Question: What is the potential diagnosis?
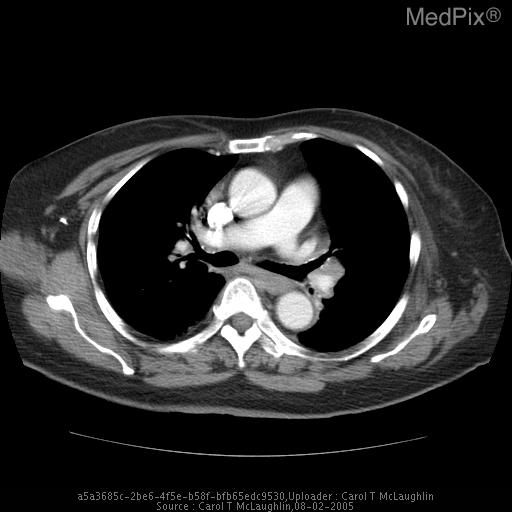
Answer: The possible diagnosis includes Lymphoma (highly likely)
Infection (less likely)
Sarcoidosis (much less likely).